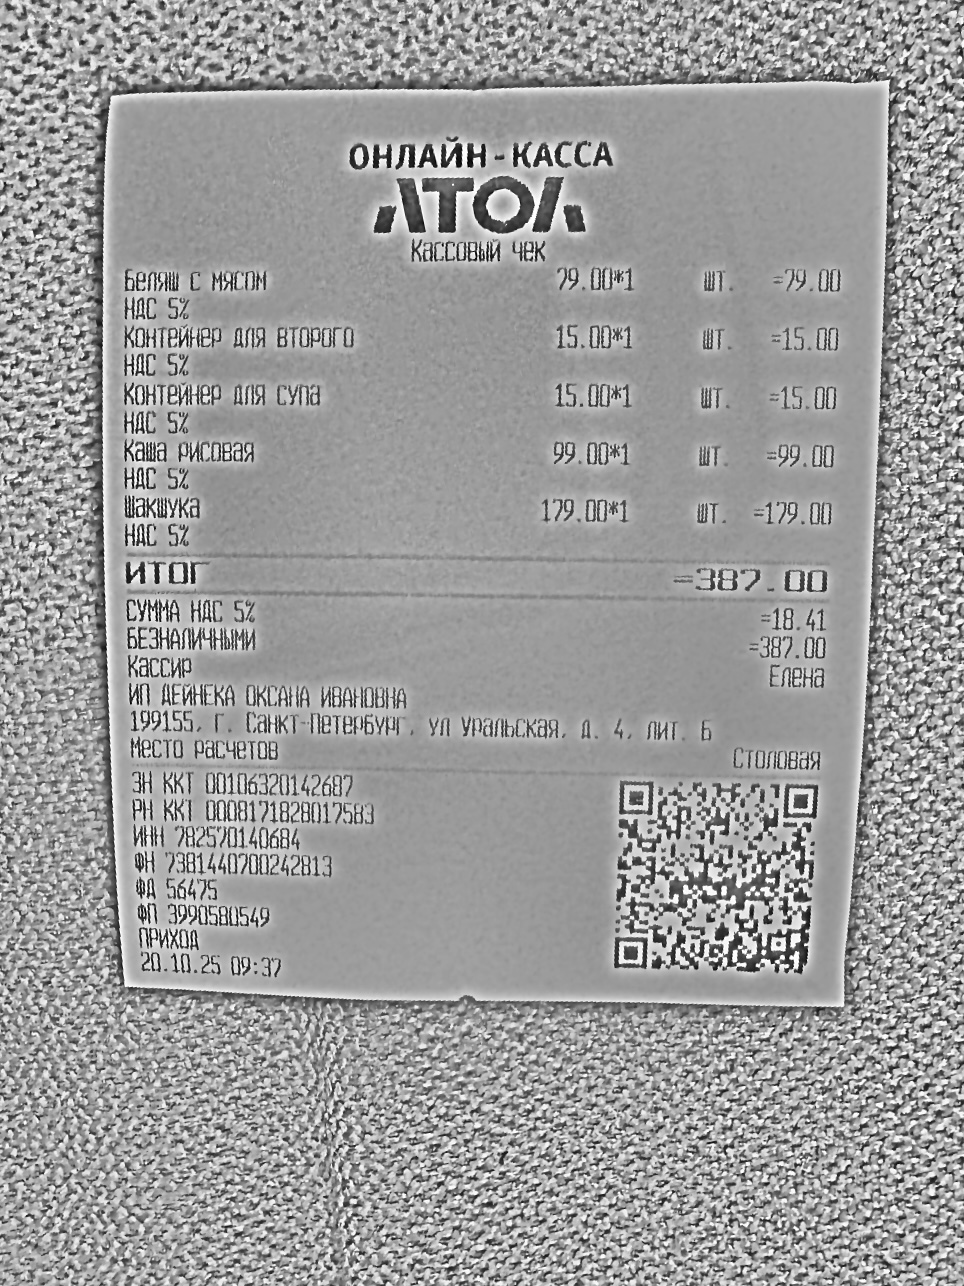
Продавец: ИП ДЕЙНЕКА ОКСАНА ИВАНОВНА
ИНН: 782570140684
Дата: 20.10.25
Товары: Беляш с мясом; Контейнер для второго; Контейнер для супа; Каша рисовая; Шакшука
Количество: 1; 1; 1; 1; 1
Цена: 79.00; 15.00; 15.00; 99.00; 179.00
Сумма: 79.00; 15.00; 15.00; 99.00; 179.00
Итого: 387.00